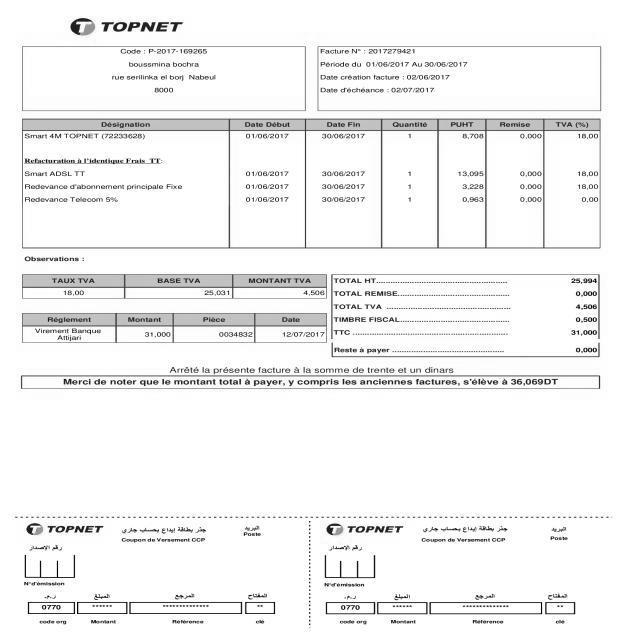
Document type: Invoice